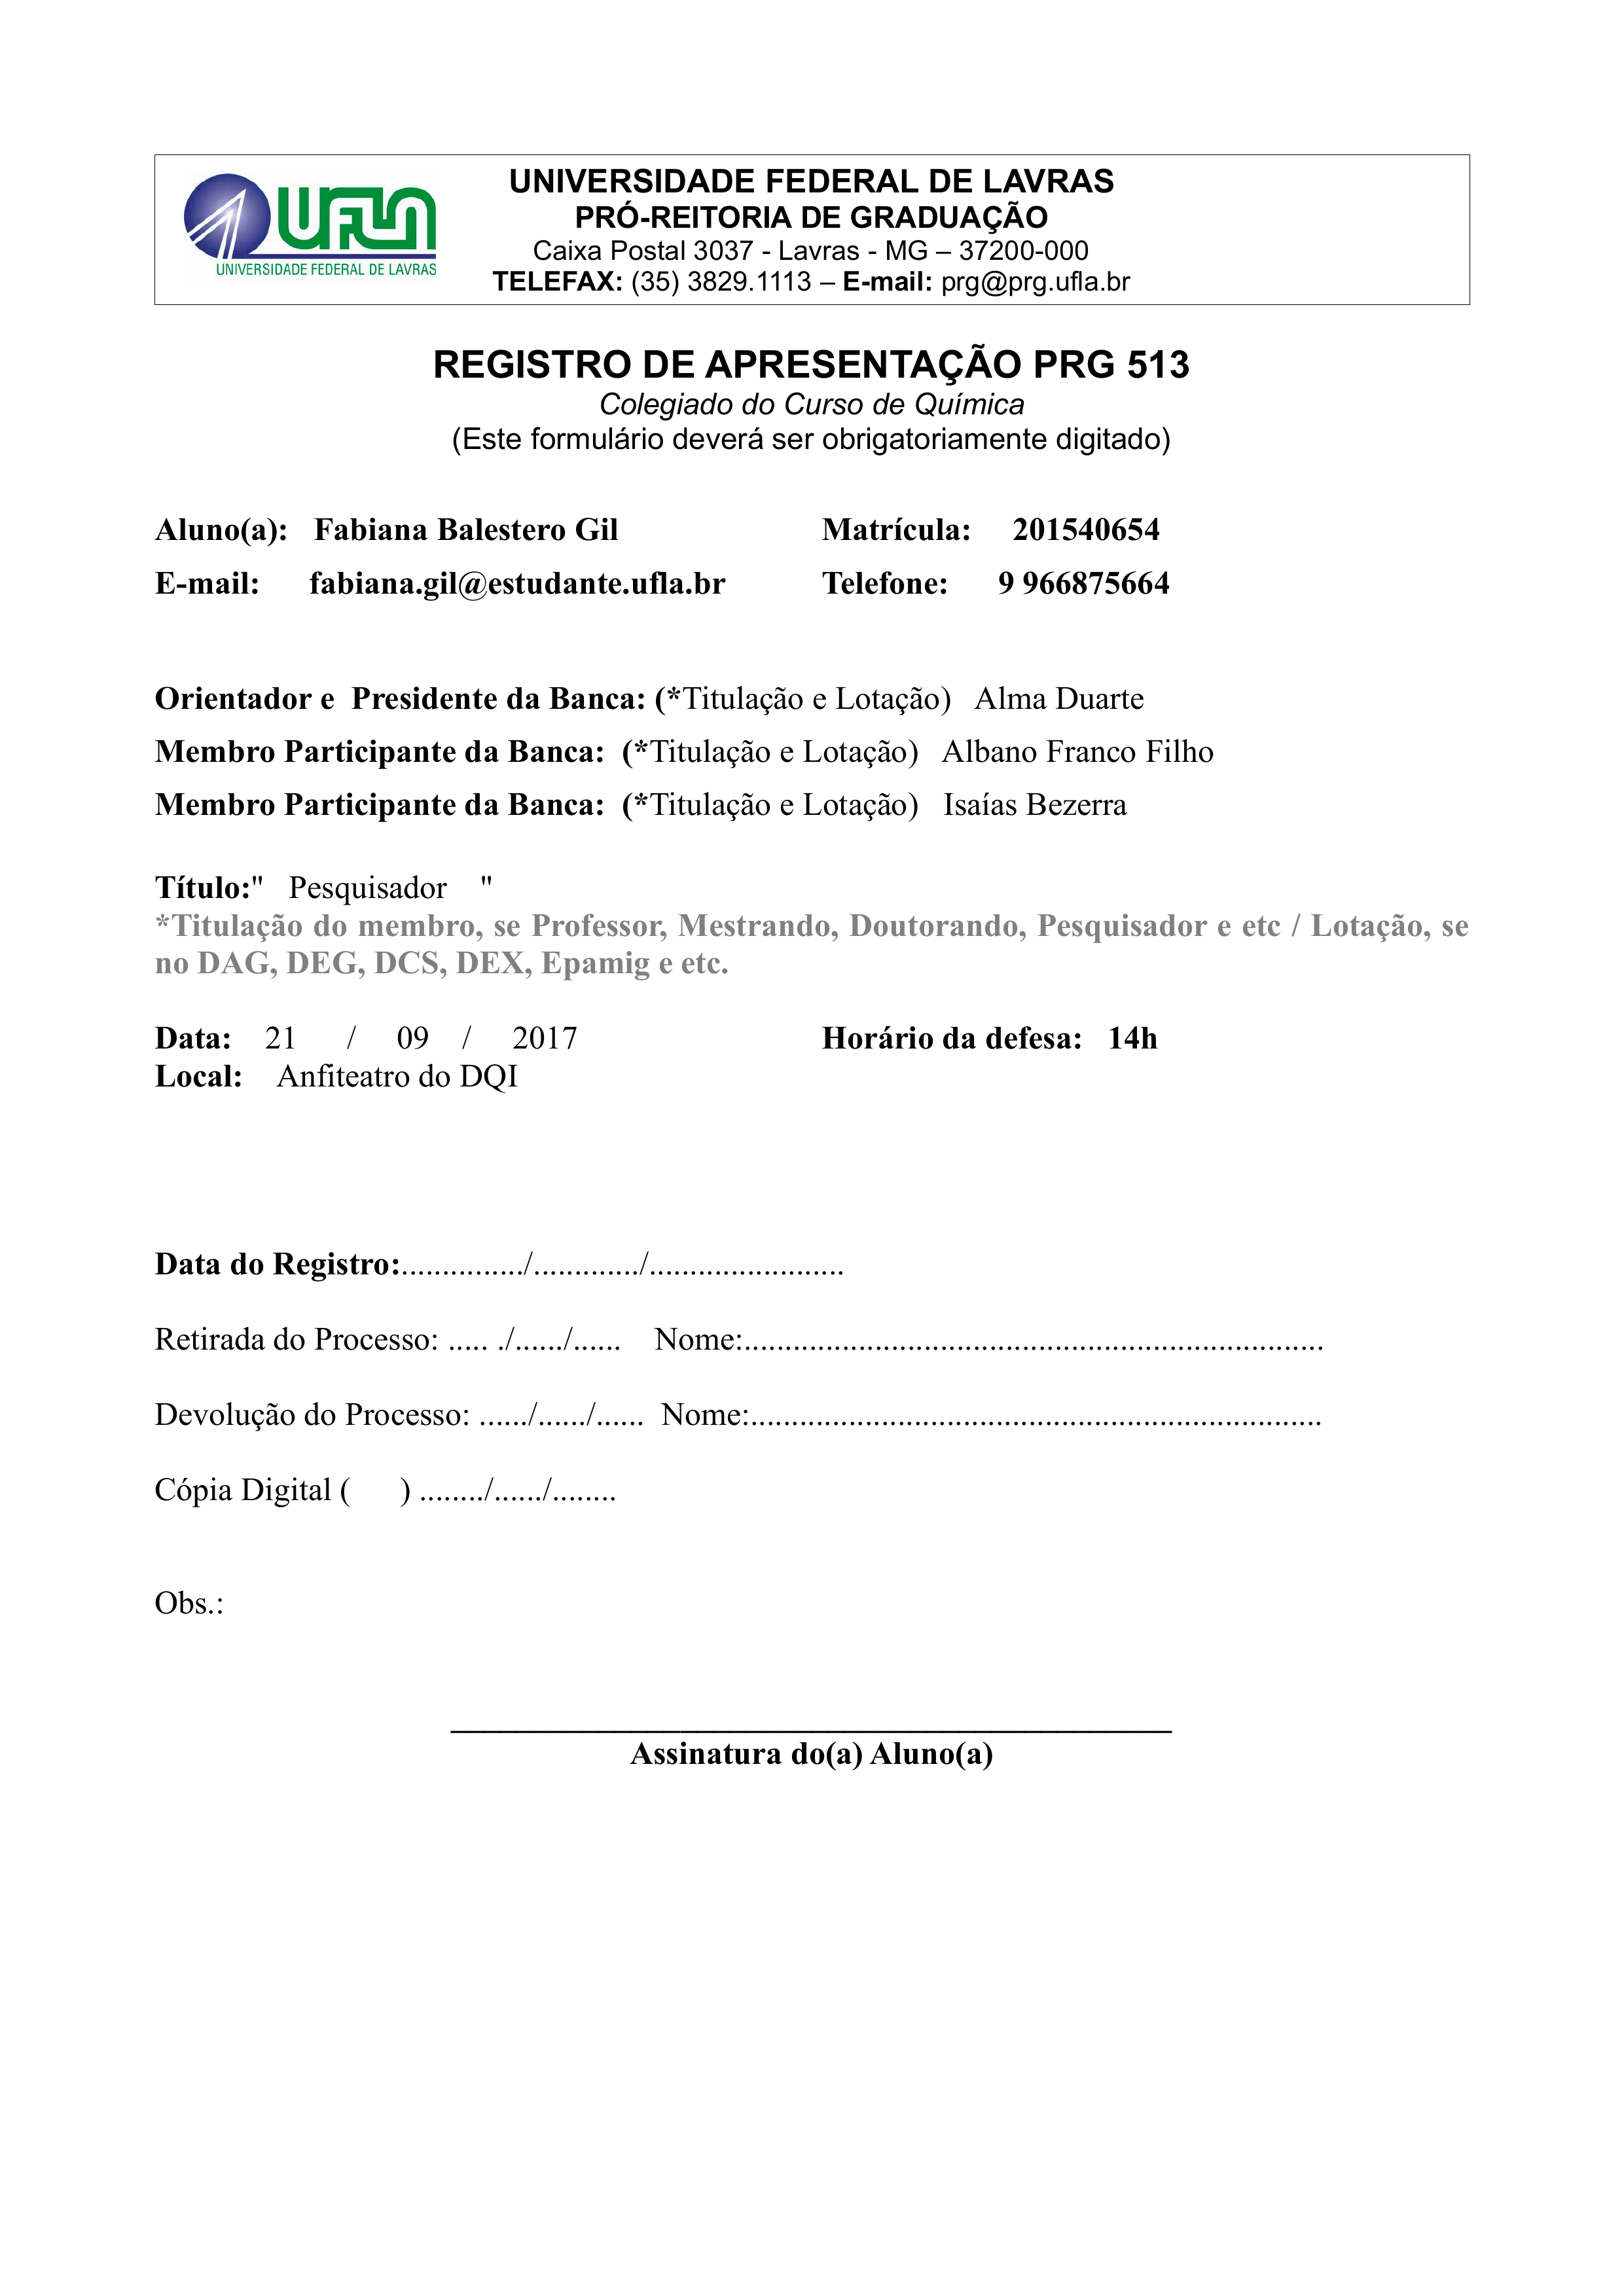
UNIVERSIDADE FEDERAL DE LAVRAS
UFLA
PRÓ-REITORIA DE GRADUAÇÃO
Caixa Postal 3037 - Lavras - MG — 37200-000
TELEFAX: (35) 3829.1113 — E-mail: prg@prg.ufla.br
UNIVERSIDADE FEDERAL DE LAVRAS
REGISTRO DE APRESENTAÇÃO PRG 513
Colegiado do Curso de Química
(Este formulário deverá ser obrigatoriamente digitado)
Aluno(a):
Fabiana Balestero Gil
Matrícula:
201540654
E-mail:
fabiana.gil@estudante.ufla.br
Telefone:
9 966875664
Orientador e Presidente da Banca: (*Titulação e Lotação)
Alma Duarte
Membro Participante da Banca: (*Titulação e Lotação)
Albano Franco Filho
Membro Participante da Banca: (*Titulação e Lotação)
Isaías Bezerra
Titulo:
Pesquisador
"
"
*Titulação do membro, se Professor, Mestrando, Doutorando, Pesquisador e etc / Lotação, se no DAG, DEG, DCS, DEX, Epamig e etc.
Horário da defesa:
14h
Data:
21 / 09 / 2017
Local:
Anfiteatro do DQI
Data do Registro:
Retirada do Processo:
Nome:
Devolução do Processo:
Nome:
Cópia Digital ()
Obs.:
Assinatura do(a) Aluno(a)